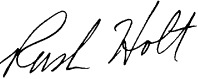
Signature of: rush d holt jr